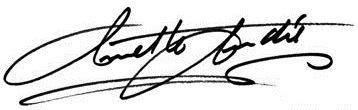
Signature of: annette andre